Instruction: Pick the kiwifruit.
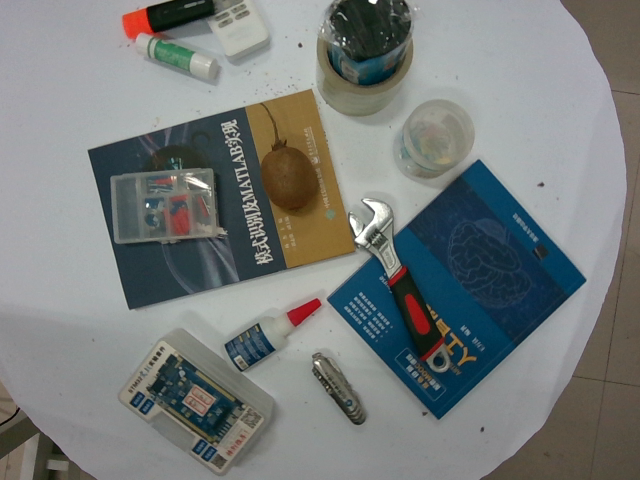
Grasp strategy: vertical